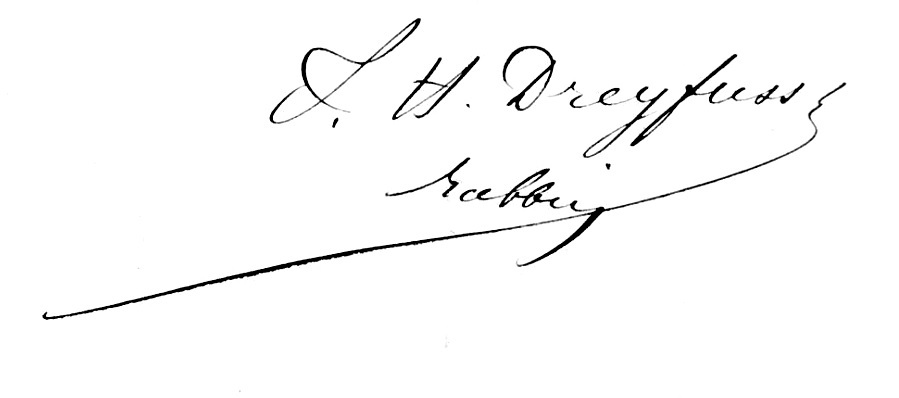
Signature of: jacques henri dreyfuss